Question: Talk about the condition:
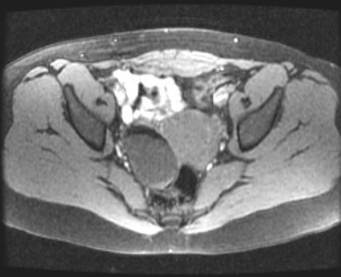
Answer: The disease is discussed as: Germ cell tumors make up 25% of all ovarian tumors.  Of these, the most common germ cell tumor of the ovaries is the benign cystic teratoma or the dermoid cyst.  These usually occur in younger women.  They are bilateral in about 15% of the time.  They have a variegated appearance on ultrasound, but predominantly appear as a complex cyst.  They can have a large area of shadowing due to the presence of tooth-like calcifications.  Demonstration of fat in either CT or MR strongly suggests the diagnosis.  Rarely these tumors undergo malignant degeneration into squamous cell carcinoma. (7)

Currently, the elective treatment of choice is laparoscopic excision.  Series of articles in the literature has shown that laparoscopic excision compared to laparotomy is safe, with decreased hospital stay and less post-operative pain. (1, 2, 4, 5)  Some techniques have advocated aspirating the cyst before the removal (so that the cyst can be removed from the abdominal cavity through a smaller incision), with a slightly increased incident of post-operative fever (presumably from a reaction to the cyst fluid) but without any significant increased incidence of adhesions or peritonitis. (6)  There is the mention of the vaginal route of excision in the literature, with the article mentioning faster patient recovery and reduced spillage compared that to laparoscopic approaches. (3)